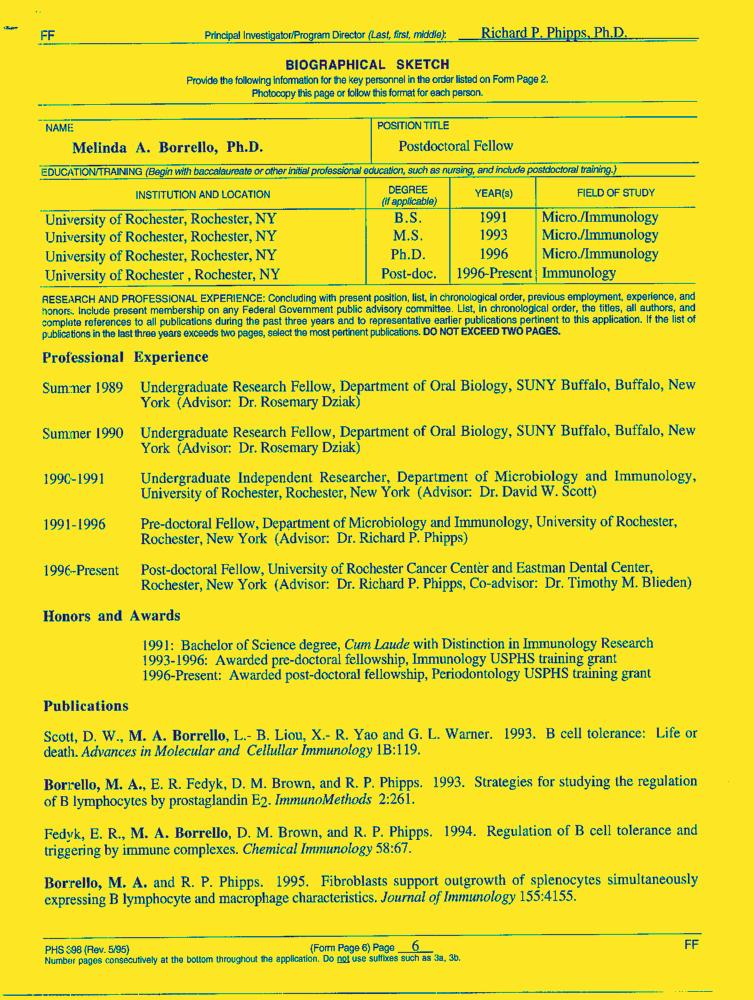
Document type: Resume-Doc